Question: What is the suspected problem?
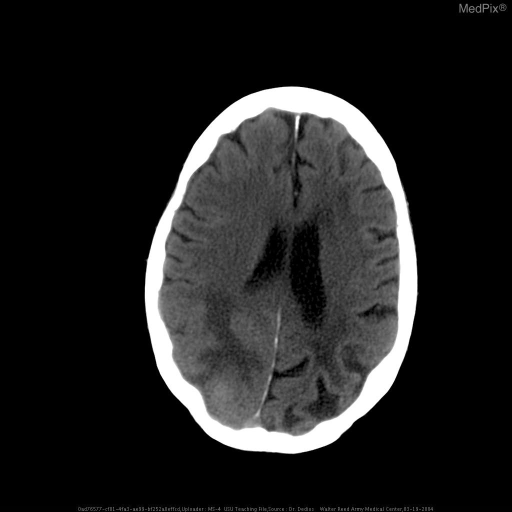
Answer: The findings suggest Parenchymal hematoma, right occipital lobe
Small amount of ventricular blood. A single, large intraparenchymal hemorrhage is present within the right occipital lobe measuring 3x2cm with adjacent edema.  There is mild mass effect.  Blood is also seen within the posterior horn of the right lateral ventricle.  A small amount of blood is seen within the posterior falx.  The right lateral ventricle is smaller than the left side.  The sulci, on the right posterior region, is effaced.  The left side appears grossly unremarkable.  Minimal opacification of the right sphenioid sinus is present.  Mastoids appear well aerated.  The rest of the findings appear unremarkable.. The patient might have a history of 89 y/o with past medical history significant for dementia and hypertension, noted to have altered mental status at home..